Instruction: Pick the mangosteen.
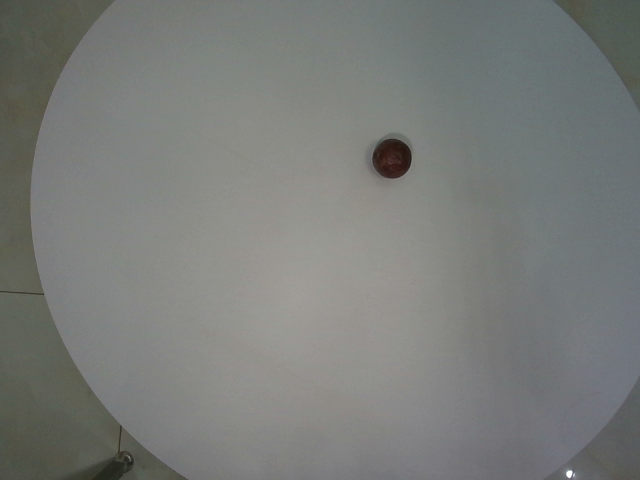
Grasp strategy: vertical